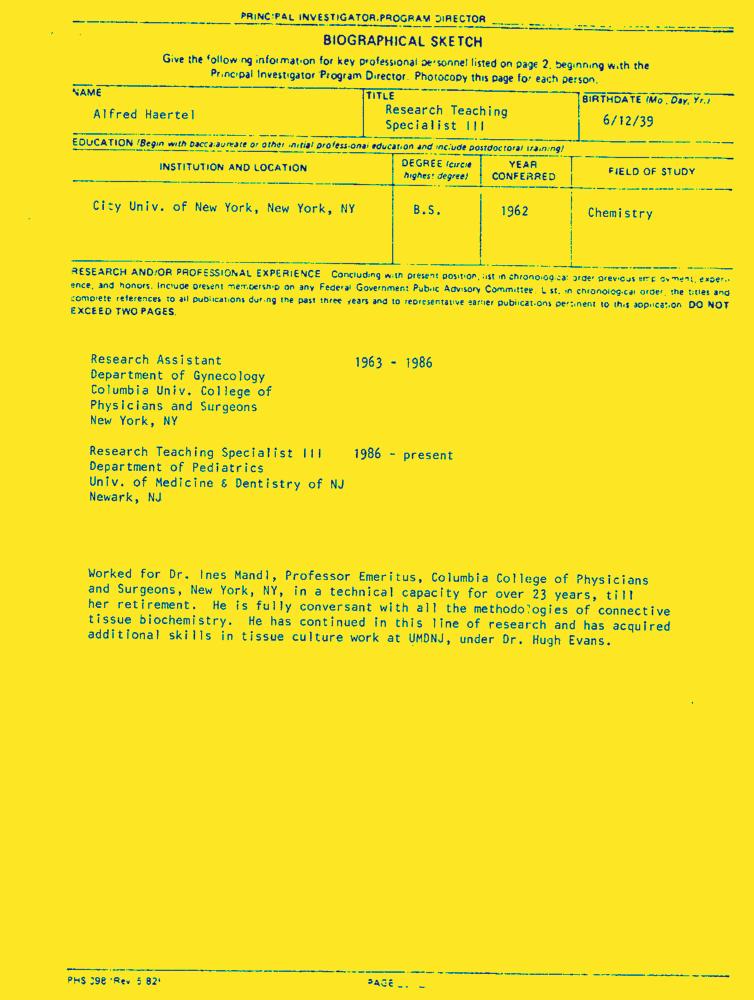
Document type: Resume-Doc